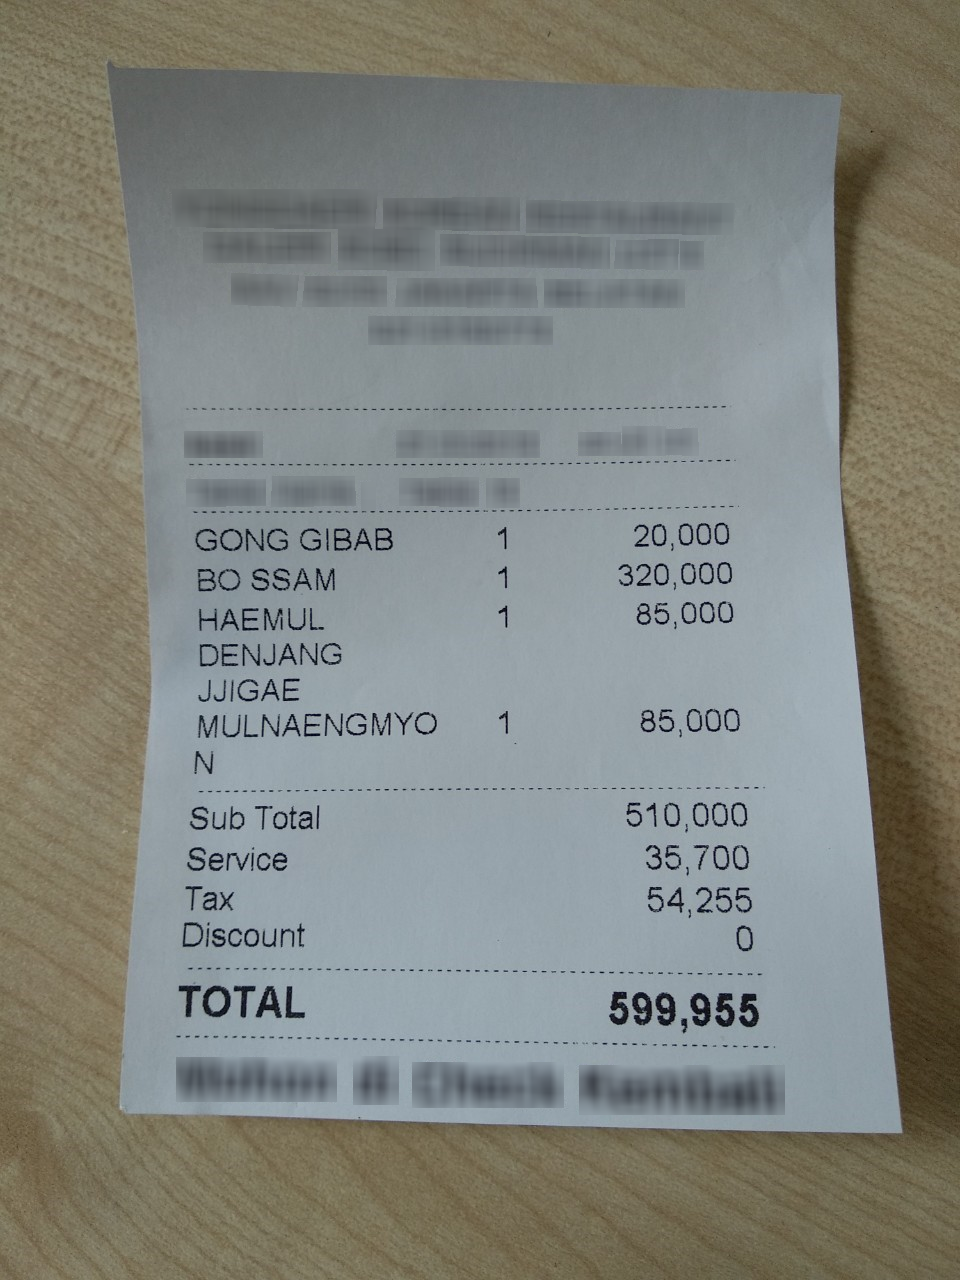
Receipt information:
subtotal: 510,000
svc: 35,700
tax: 54,255
total: 599,955
line_items: item_name: GONG GIBAB
item_value: 20,000
item_quantity: 1
item_name: BO SSAM
item_value: 320,000
item_quantity: 1
item_name: HAEMUL
item_value: 85,000
item_quantity: 1
item_name: MULNAENGMYO
item_value: 85,000
item_quantity: 1